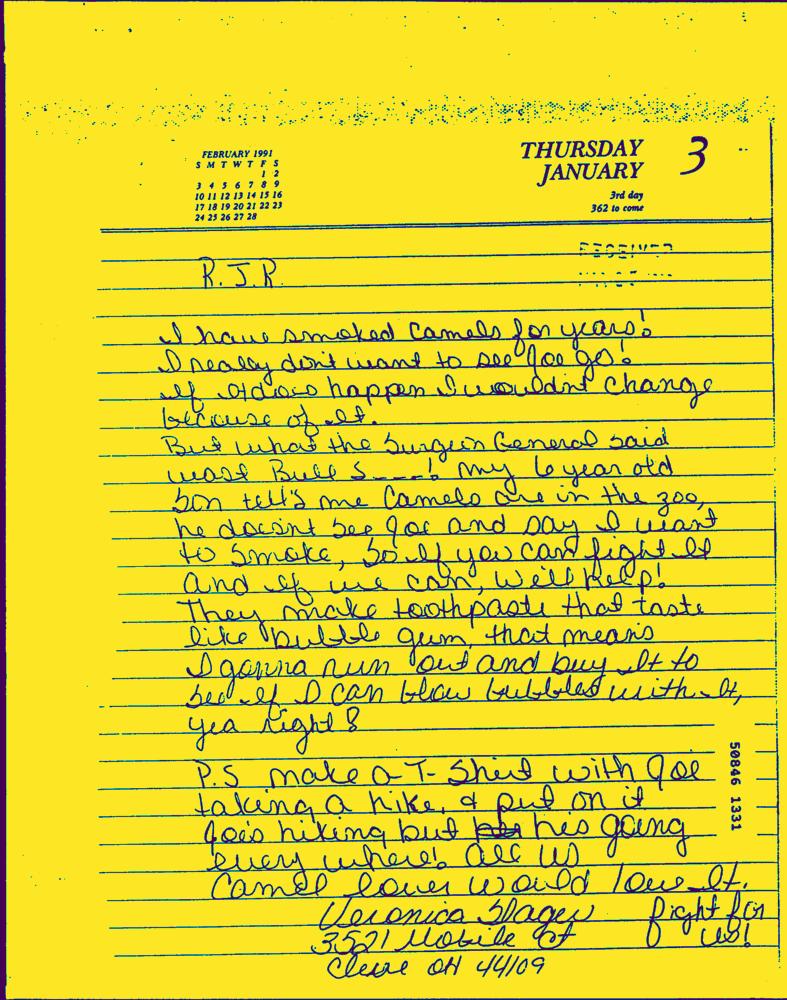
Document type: Hand-Written